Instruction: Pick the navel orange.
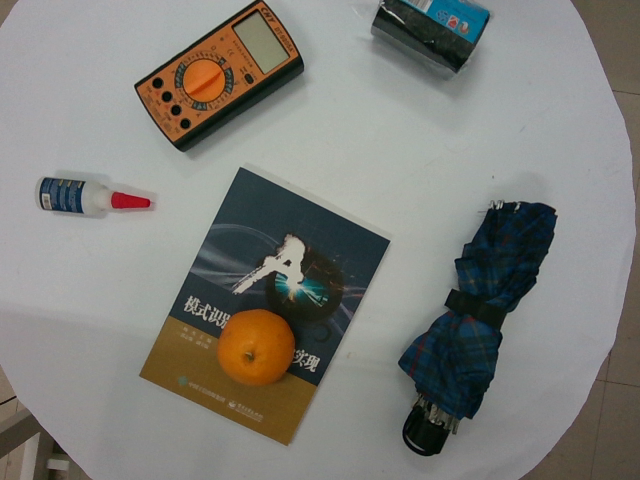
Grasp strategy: vertical